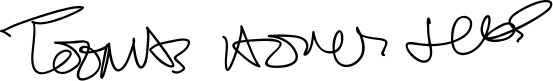
Signature of: toomas hendrik ilves